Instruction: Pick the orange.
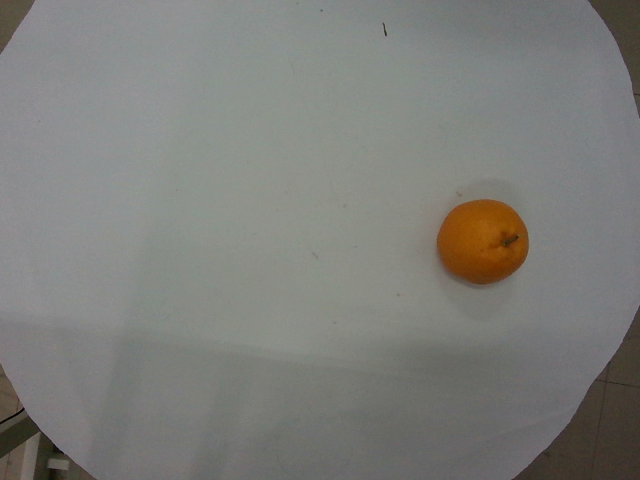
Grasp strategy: vertical